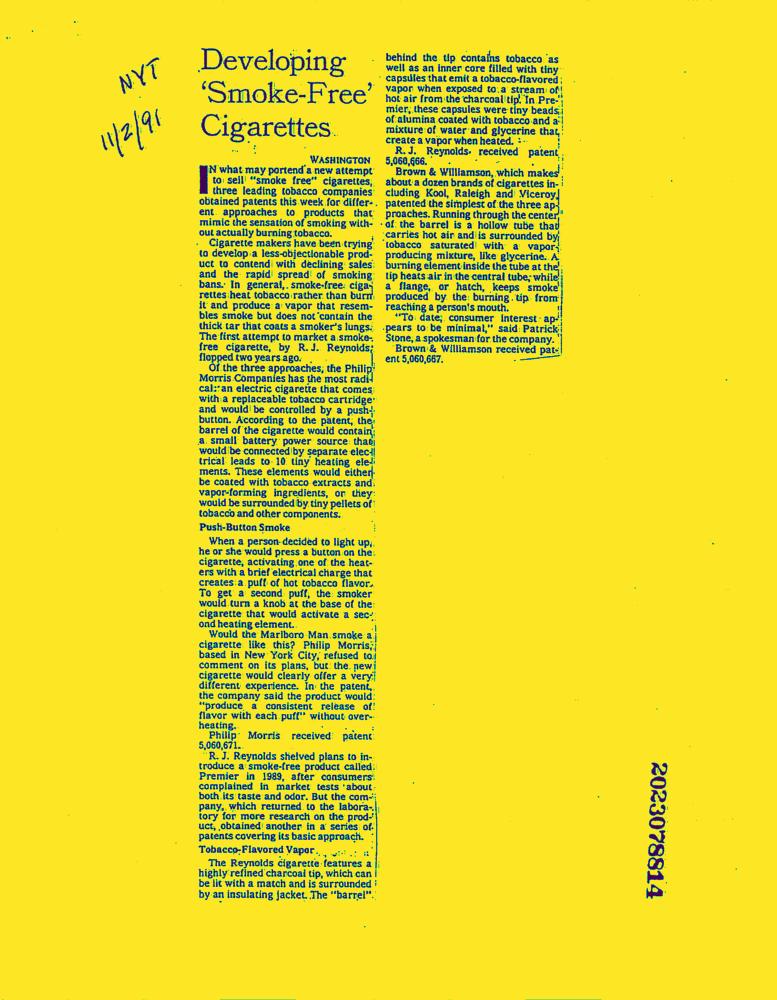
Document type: News-Article